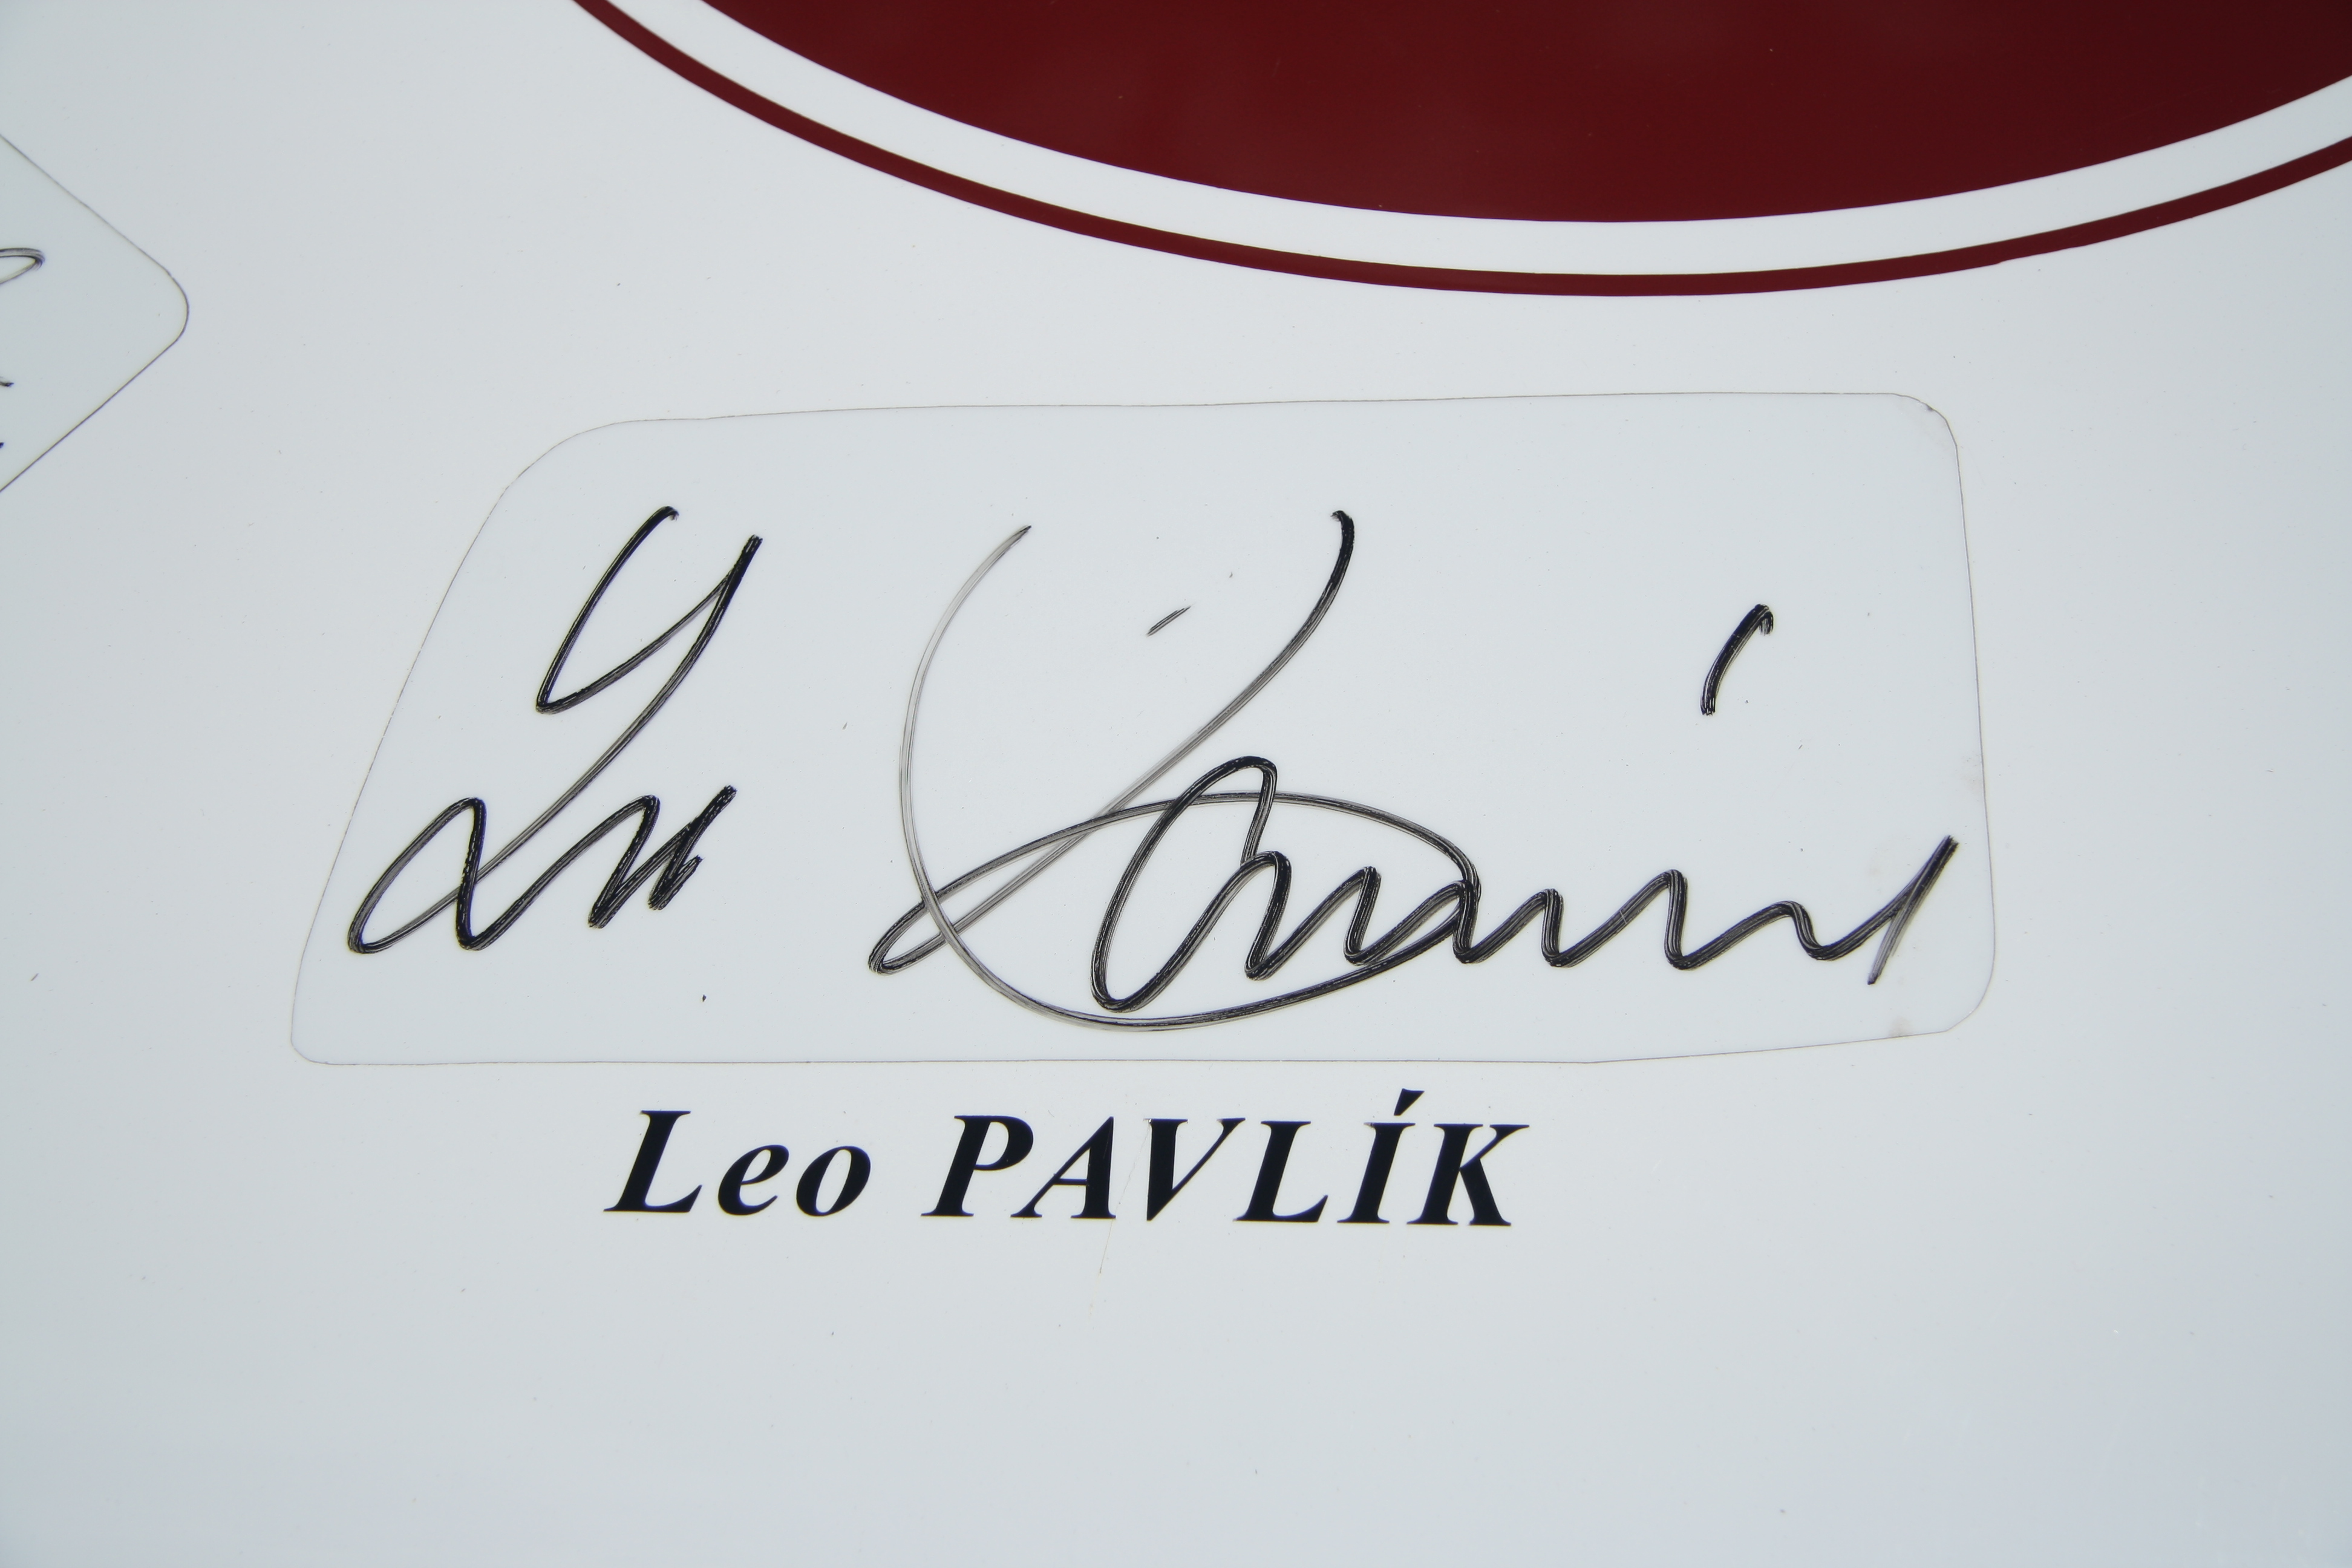
Signature of: leo pavlík